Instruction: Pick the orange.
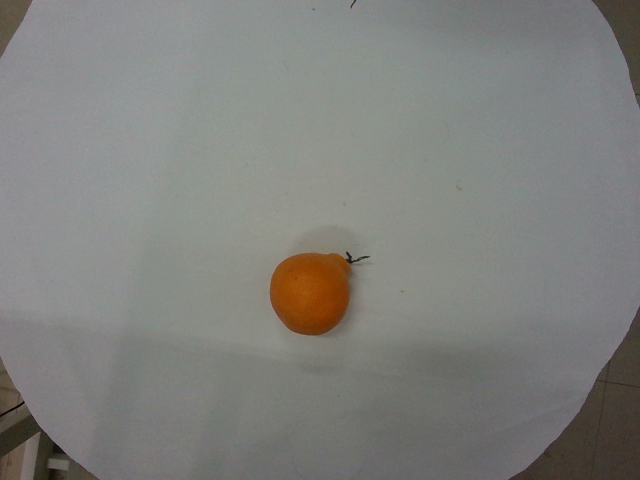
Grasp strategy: vertical